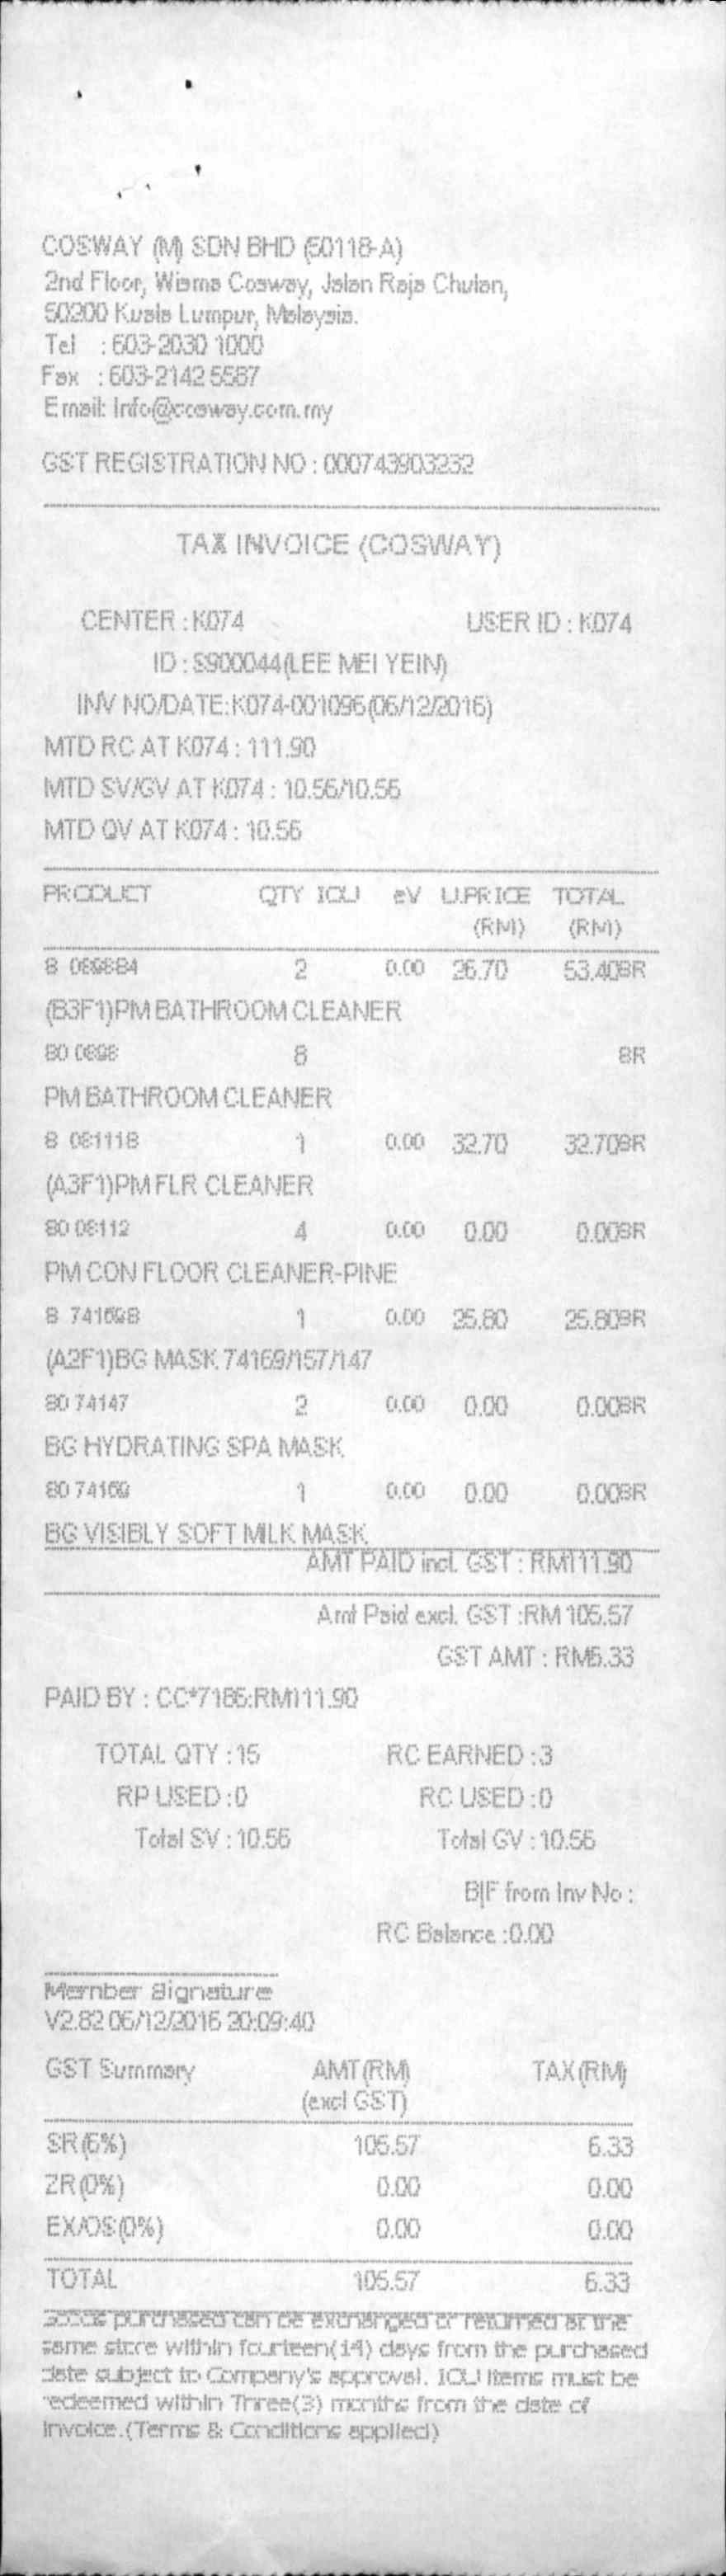
COSWAY (M) SDN BHD (50118-A)
2ND FLOOR, WISMA COSWAY, JALAN RAJA CHULAN,
50200 KUALA LUMPUR, MALAYSIA.
TEL :603-2030 1000
FAX :603-2142 5587
EMAIL: INFO@COSWAY.COM.MY
GST REGISTRATION NO : 000743903232
TAX INVOICE (COSWAY)
CENTER : K074
USER ID : K074
ID : S900044(LEE MEI YEIN)
INV NO/DATE:K074-001096(06/12/2016)
MTD RC AT K074 : 111.90
MTD SV/GV AT K074 : 10.56/10.55
MTD QV AT K074 : 10.56
PRODUCT
QTY IOU
(RM)
8 089884
2
0.00
(B3F1)PM BATHROOM CLEANER
80 0898
8
SR
PM BATHROOM CLEANER
8 081118
1
0.00
(A3F1)PMFLR CLEANER
80 08112
4
0.00
PM CON FLOOR CLEANER-PINE
8 741698
1
0.00
(A2F1)BG MASK 74169/157/147
80 74147
2
0.00
BG HYDRATING SPA MASK
80 74169
1
0.00
BG VISIBLY SOFT MILK MASK
AMT PAID INCL GST : RM111.90
AMT PAID EXCL. GST :RM 105.57
GST AMT : RM5.33
PAID BY : CC*7185:RM111.90
TOTAL QTY : 15
RC EARNED : 3
RPUSED : 0
RC USED : 0
TOTAL SV : 10.56
TOTAL GV : 10.55
BIF FROM INV NO :
RC BALANCE : 0.00
MERNBER SIGNATURE
V2.82 06/12/2016 20:09:40
GST SUMMARY
AMT(RM)
TAX(RM)
(EXCL GST)
SR(6%)
ZR(0%)
EX/OS(0%)
105.57
0.00
0.00
6.33
0.00
0.00
TOTAL
105.57
6.33
SAME STCCE WITHIN FOURTEEN(14) DAYS FROM THE PURCHASED
DATE SUBJECT TO COMPANY'S APPROVAL. IOU ITEMS MUST BE
"EDEEMED WITHIN THREE(3) MONTHS FROM THE DATE OF
INVOICE.(TERMS & CONDITIONS APPLIED)
EV
U.PRICE
TOTAL
(RM)
26.70
53.40SR
32.70
32.70SR
0.00
0.00SR
25.80
25.80SR
0.00
0.00SR
0.00
0.00SR